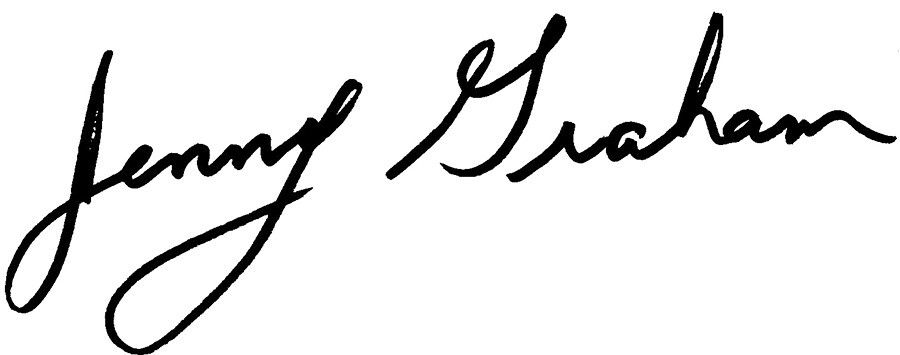
Signature of: jenny graham